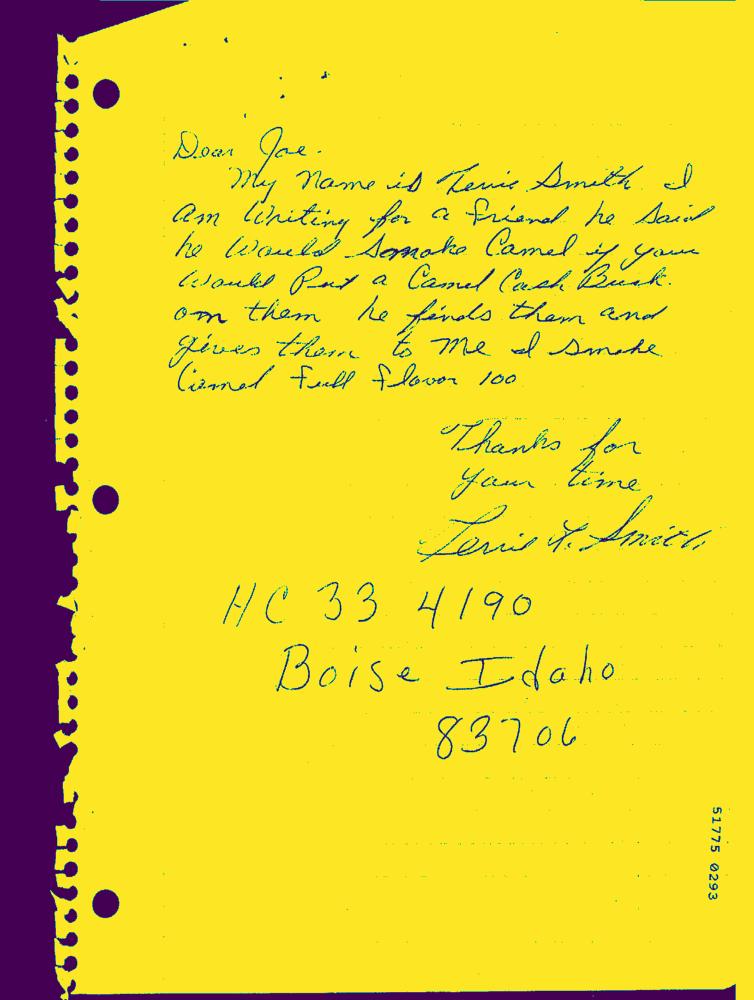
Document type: Hand-Written